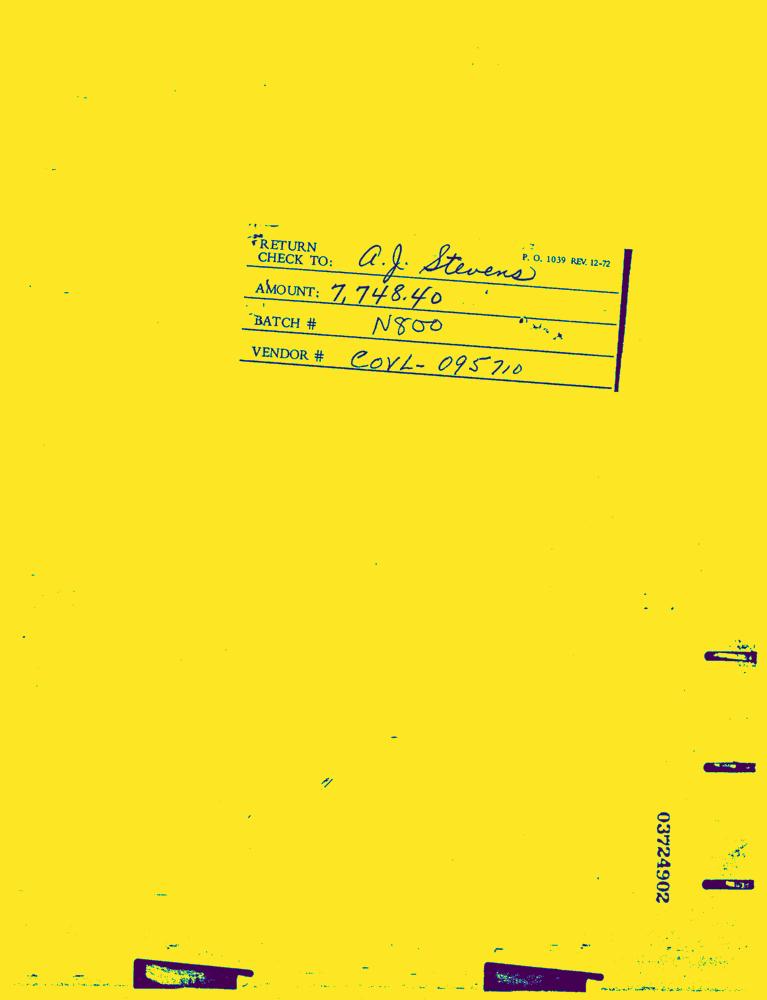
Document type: Invoice-Doc